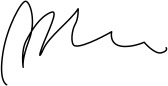
Signature of: margot wallström